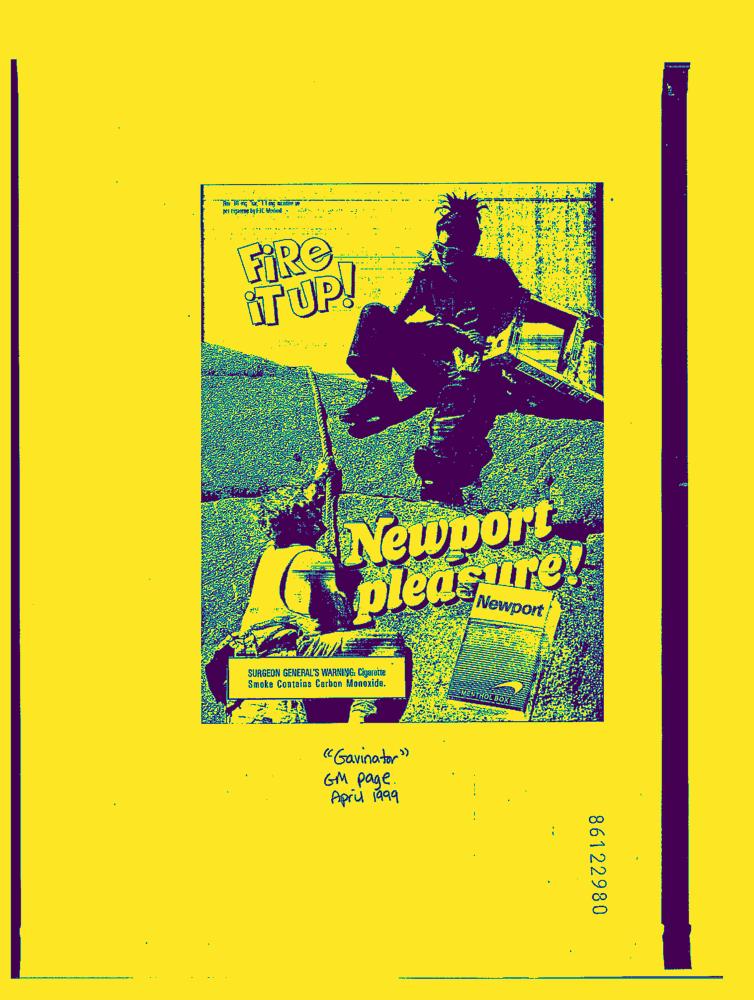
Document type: AD